Question: What is the name of the tenant mentioned in the document?
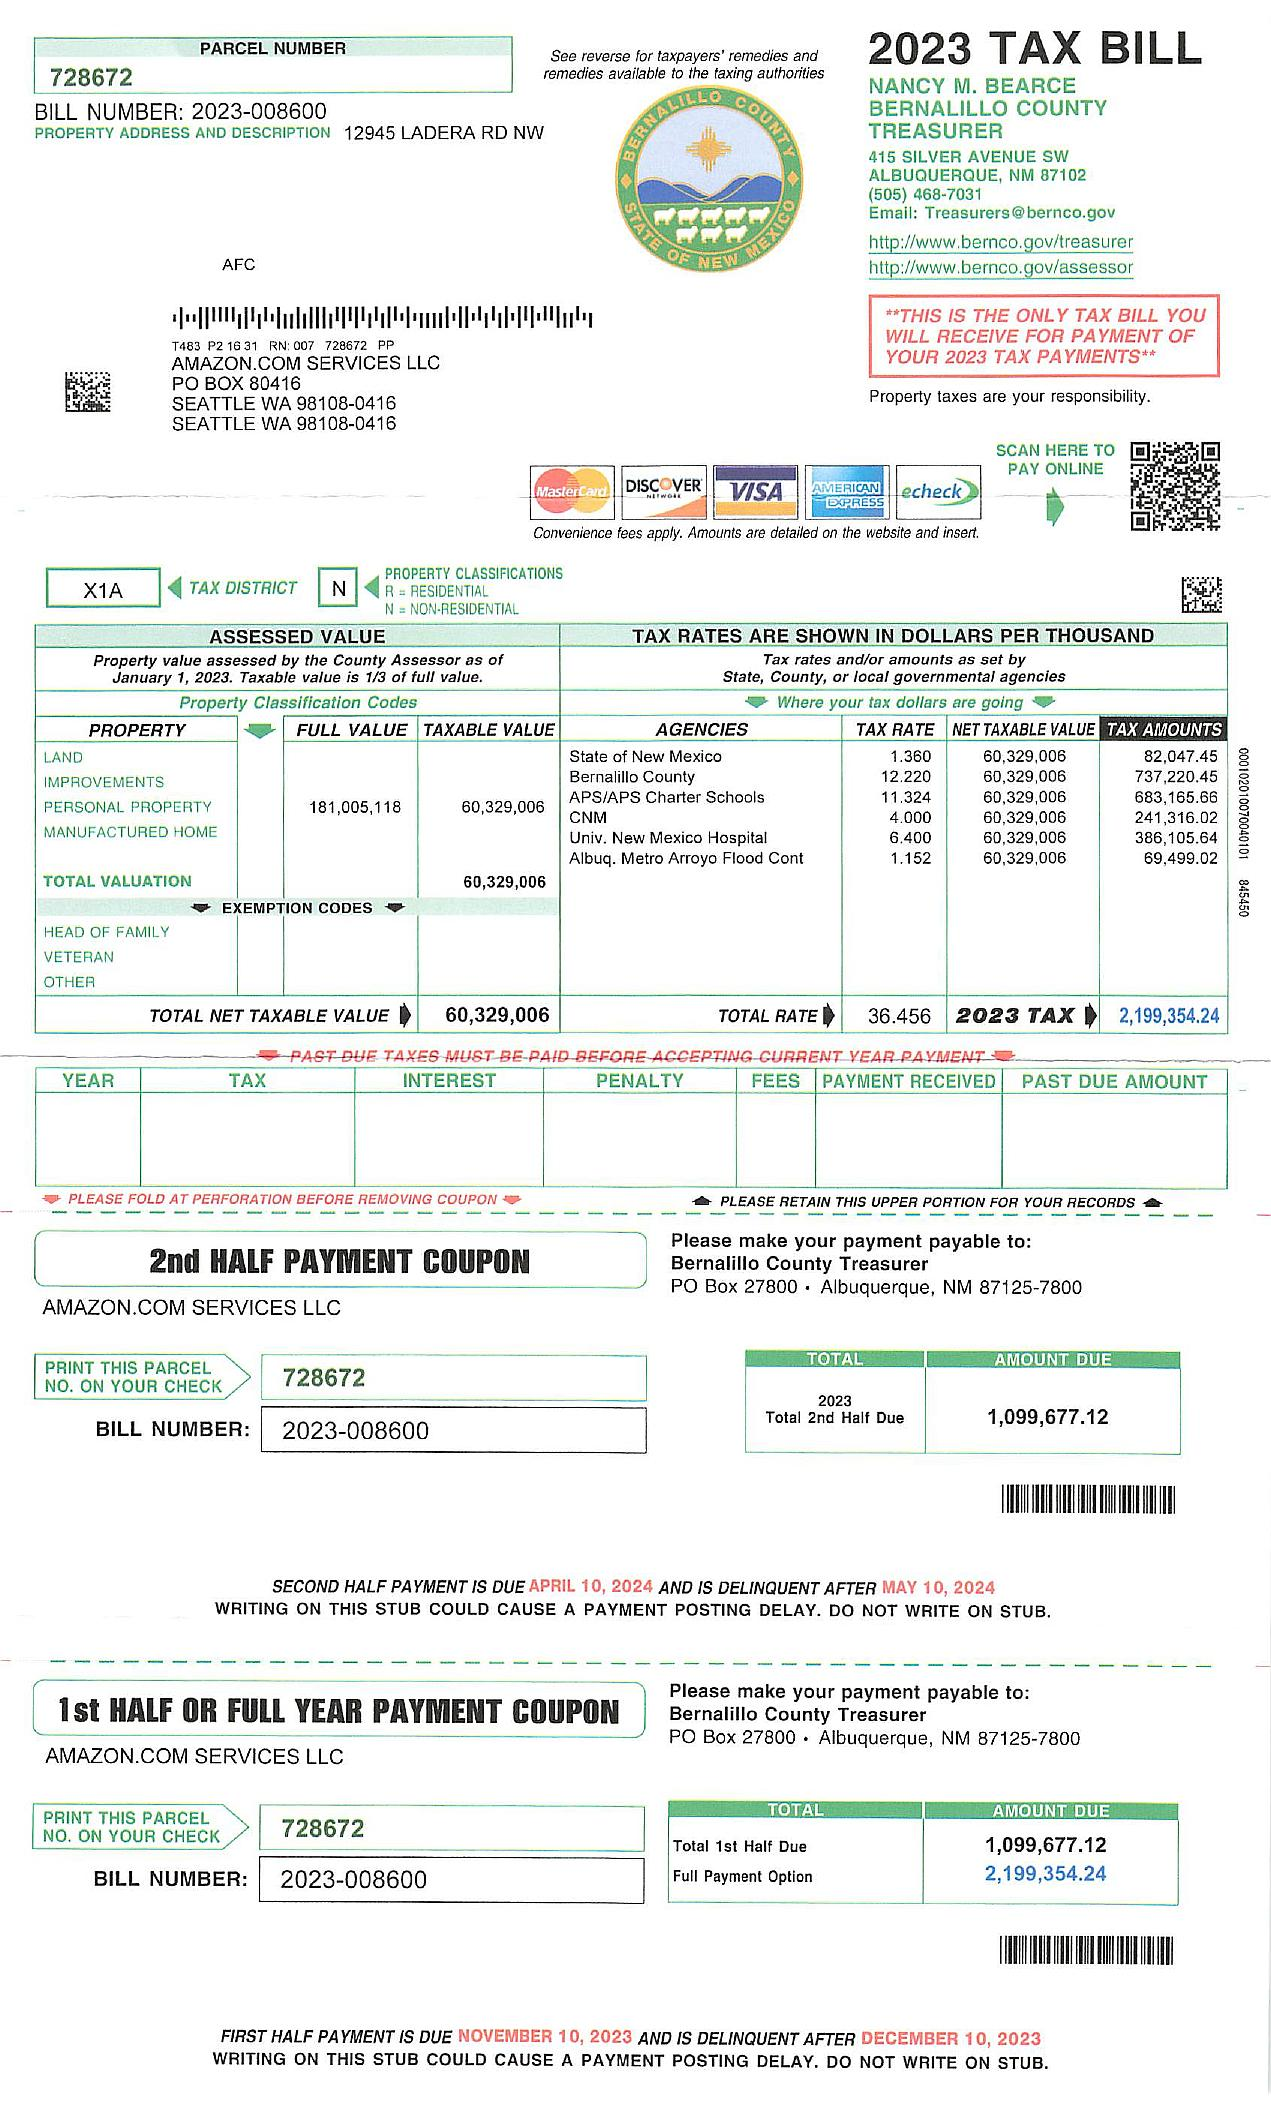
Answer: "AMAZON COM SERVICES LLC"